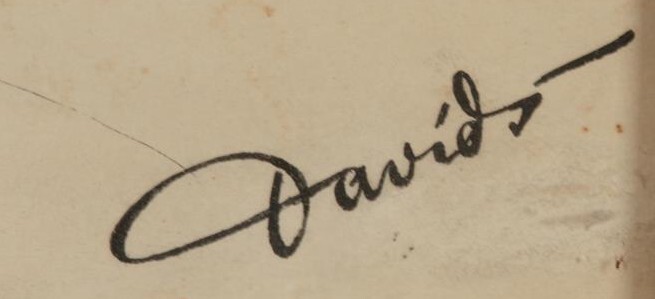
Signature of: josef david